Question: What might the diagnosis be?
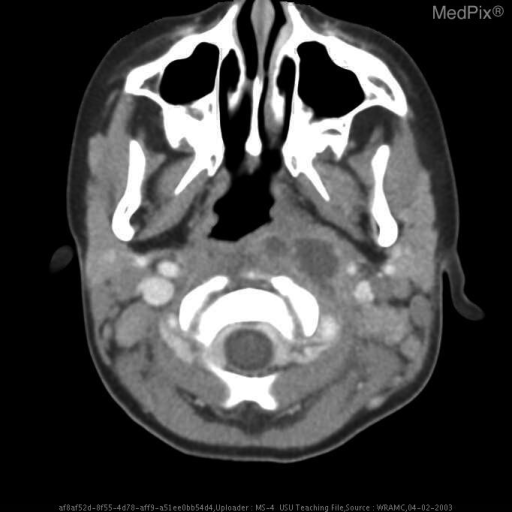
Answer: The possible diagnosis includes Retropharyengeal abscess,
cellulitis,
necrotic liquifactive lymph nodes
branchial cleft cyst..